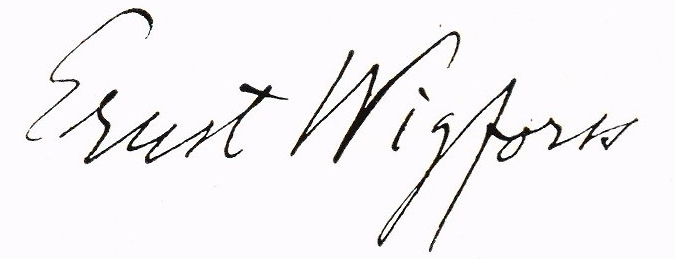
Signature of: ernst wigforss